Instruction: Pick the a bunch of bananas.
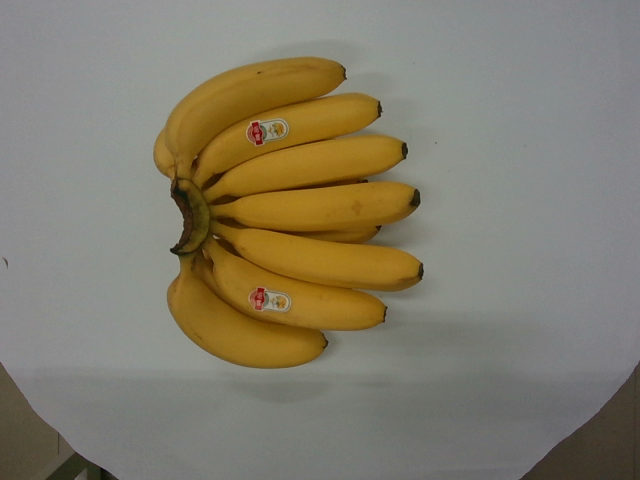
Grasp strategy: vertical